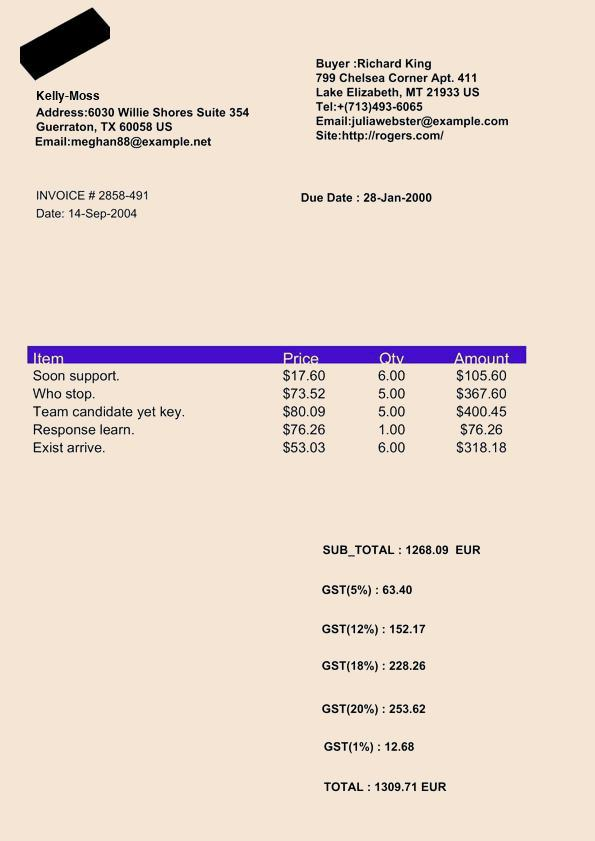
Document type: Invoice